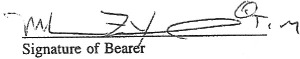
Signature of: dwight york